Question: What is the name of the tenant mentioned in the document?
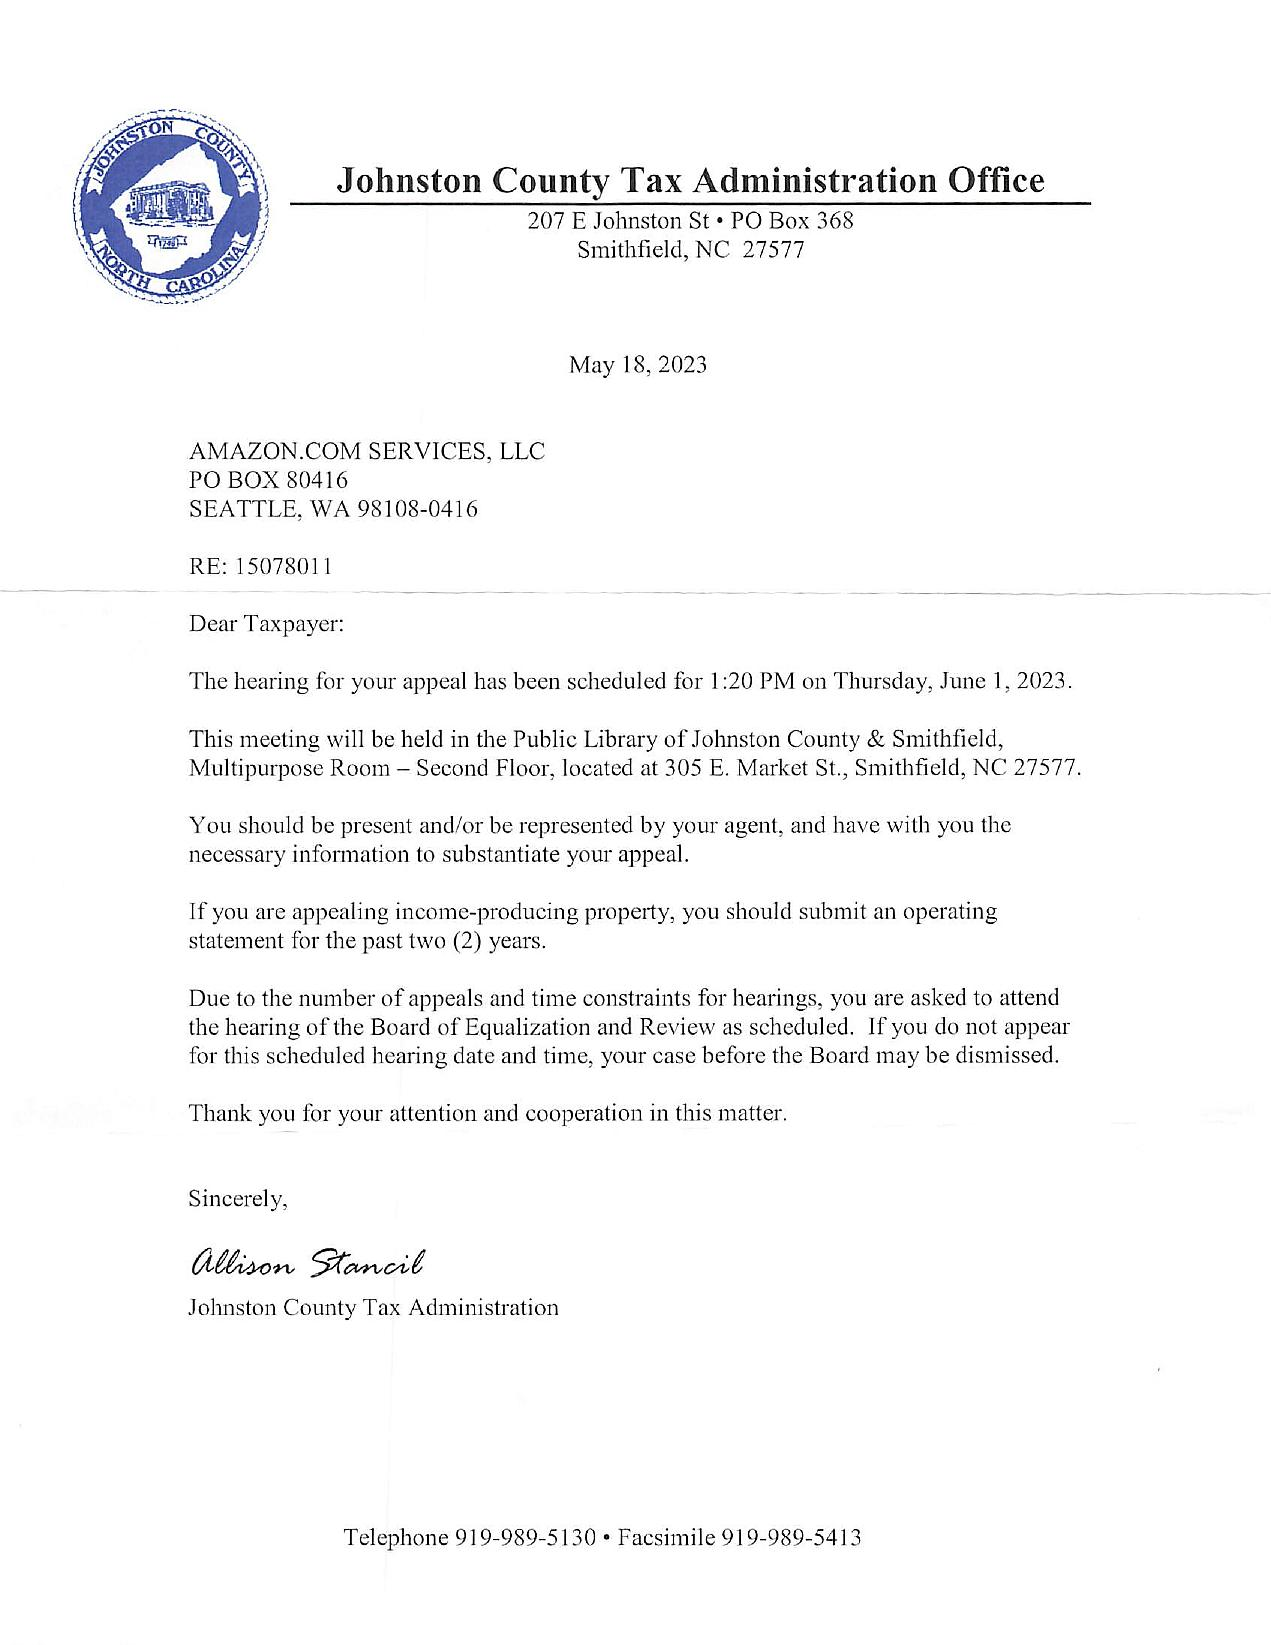
Answer: "AMAZON.COM SERVICES, LLC"